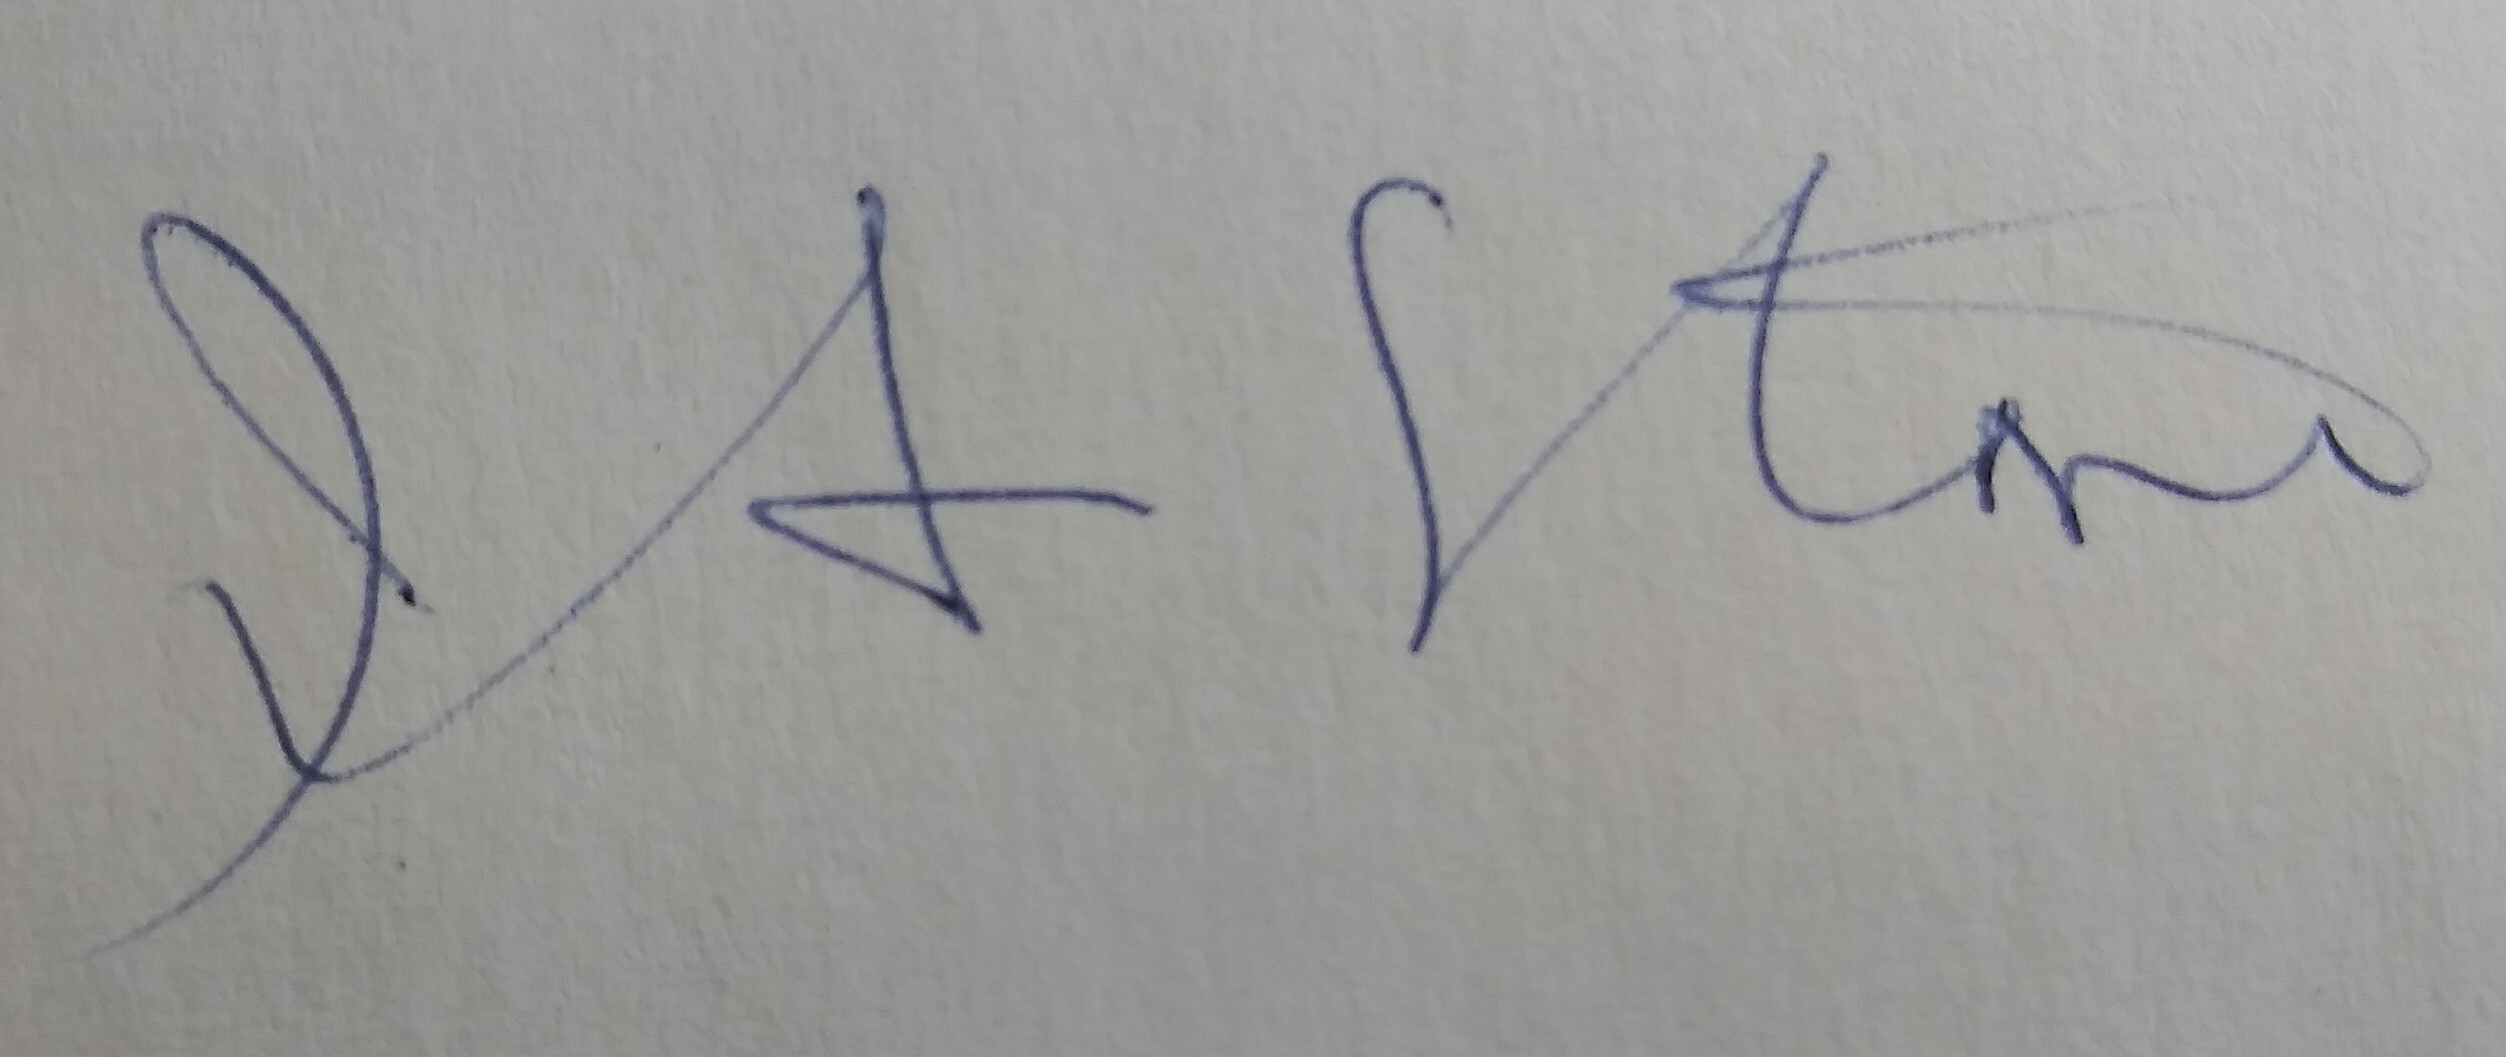
Signature of: i f stone